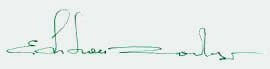
Signature of: elshan hajizadeh